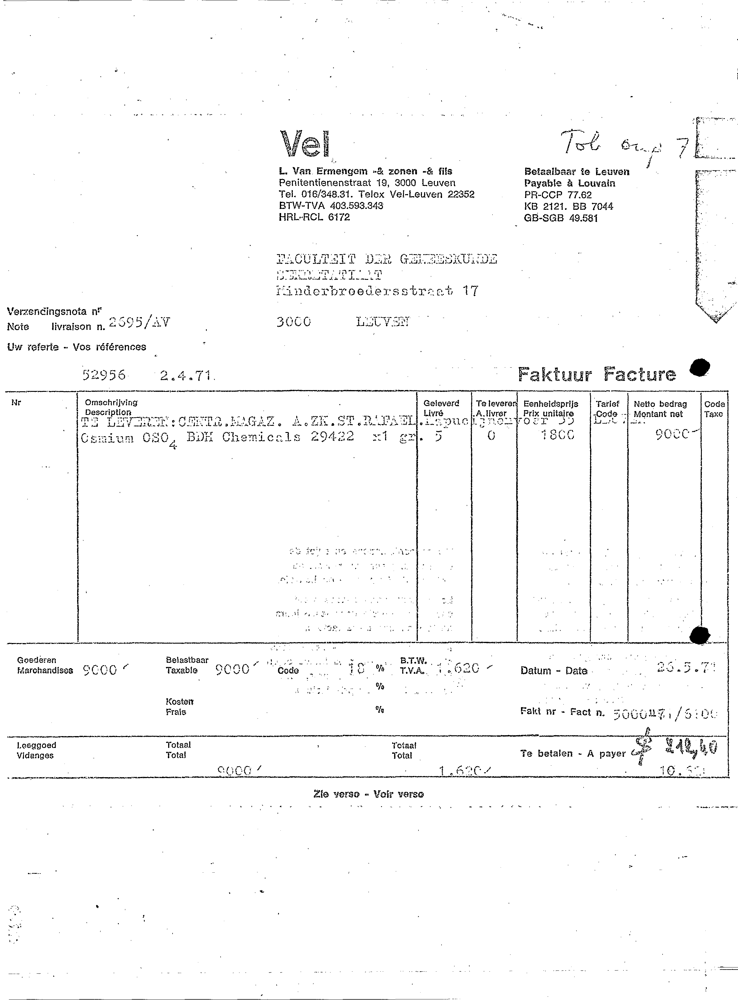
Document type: Invoice